Question: What is the filing due date as per the document?
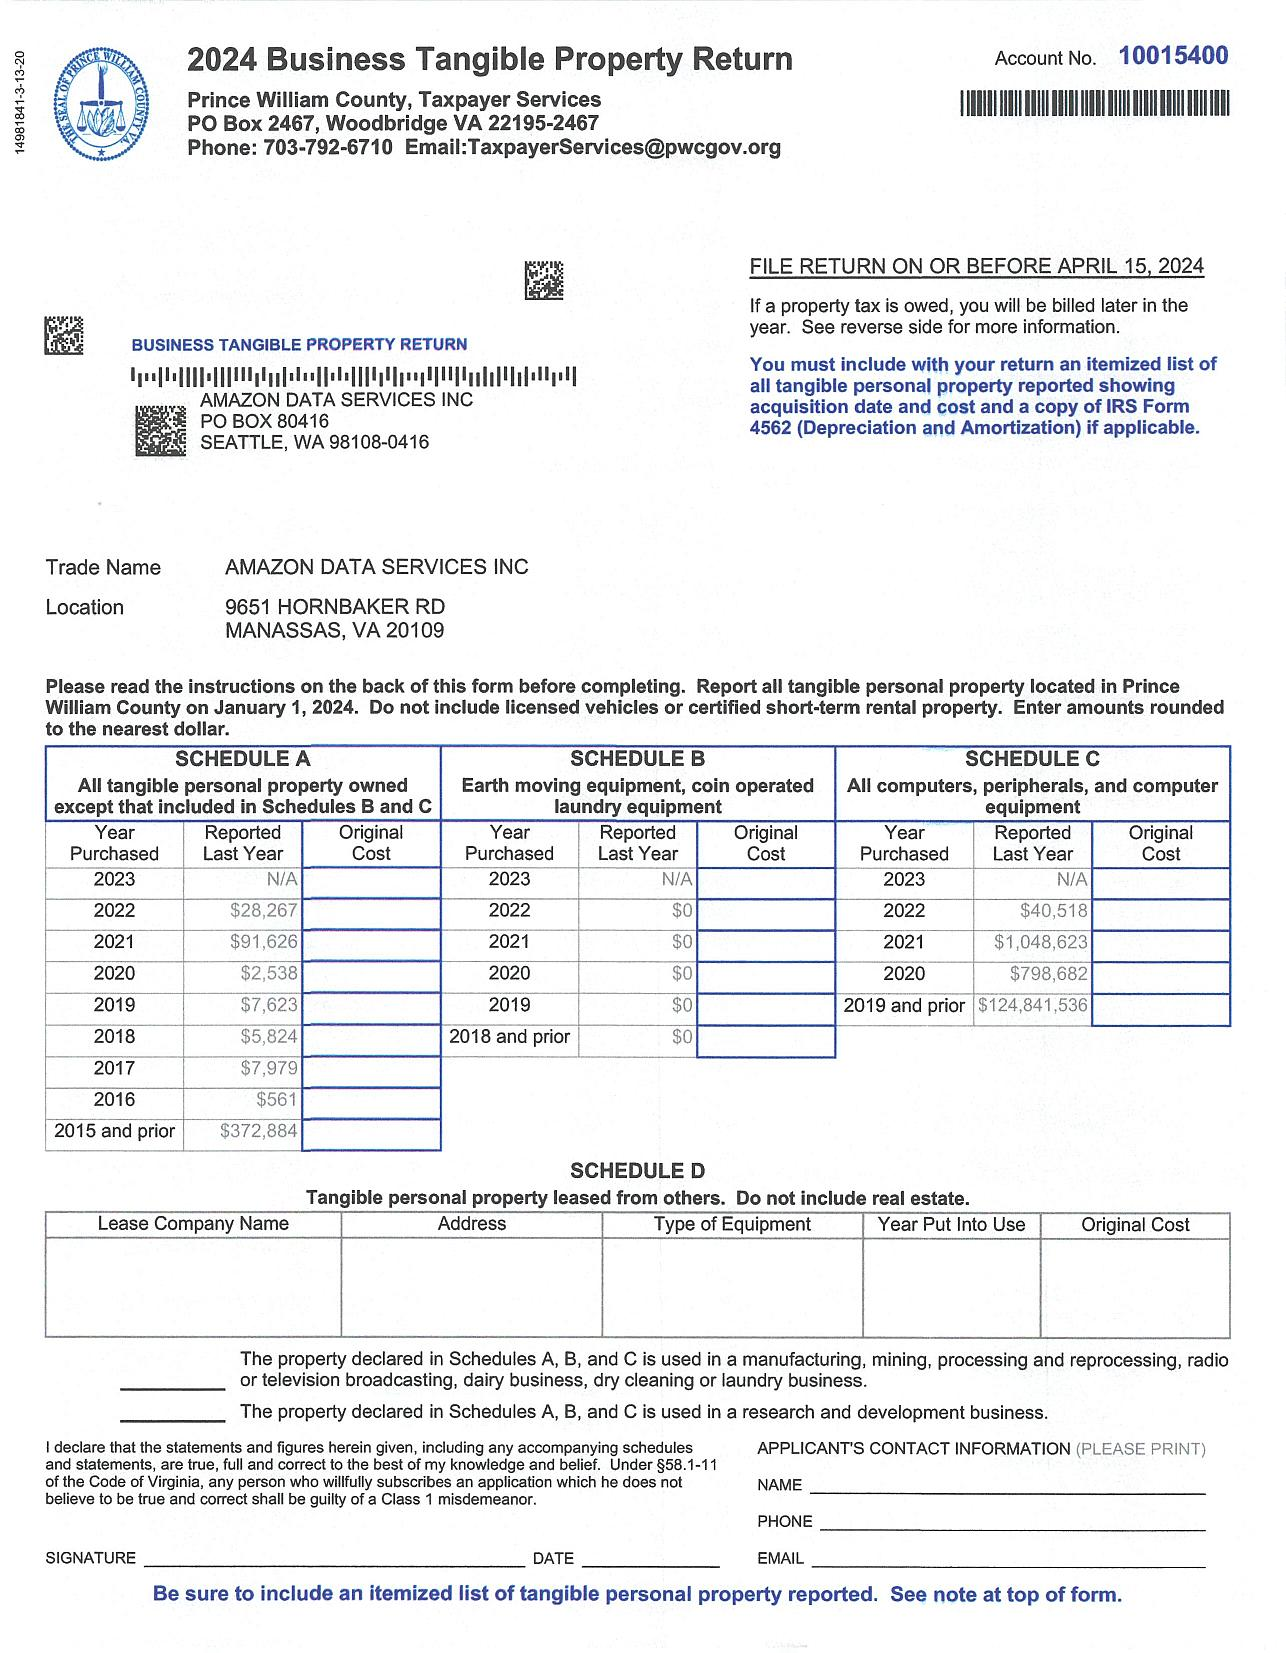
Answer: "15-Apr-24"